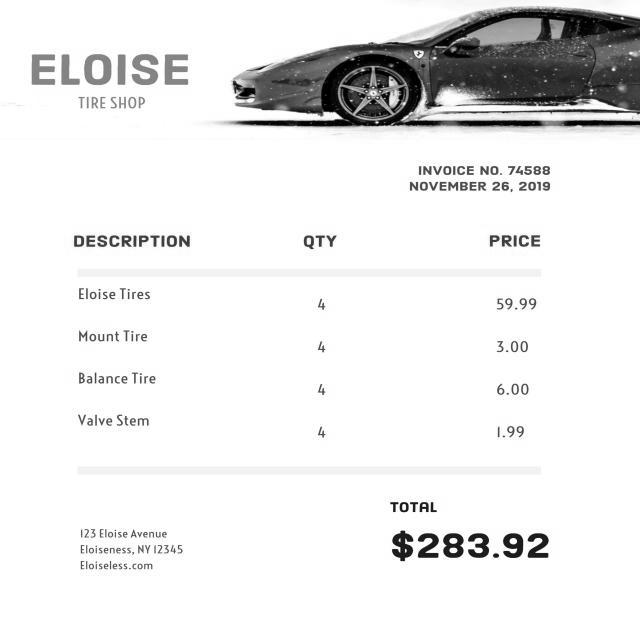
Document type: Invoice